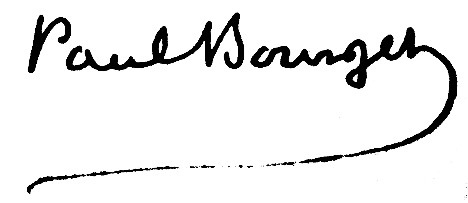
Signature of: paul bourget